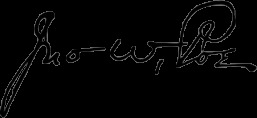
Signature of: john william poe